Question: How is the property described in the document?
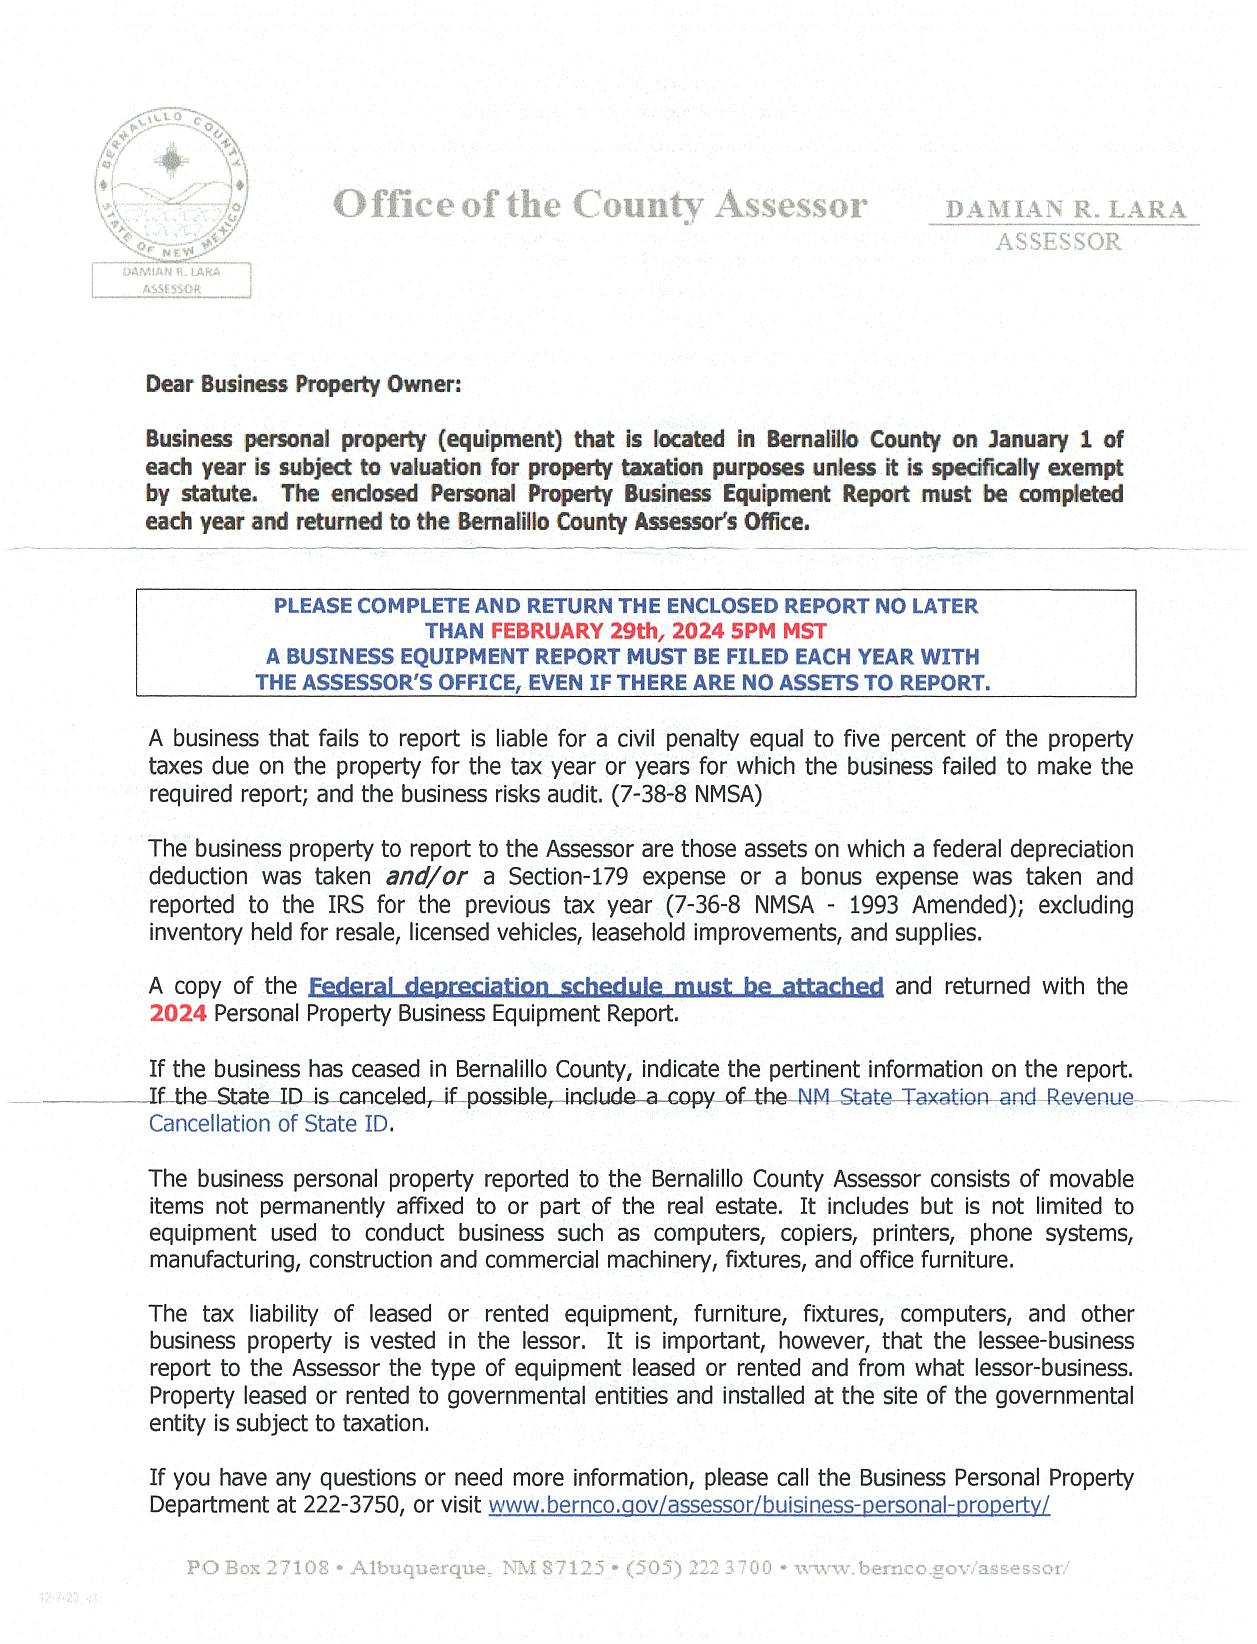
Answer: "Business personal property (equipment)"